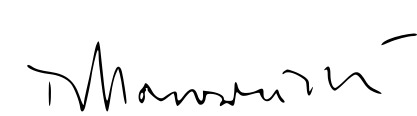
Signature of: tadeusz mazowiecki